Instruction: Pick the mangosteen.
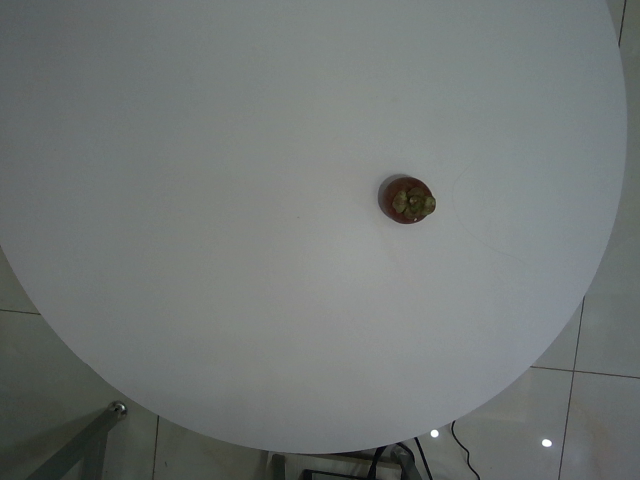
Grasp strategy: vertical